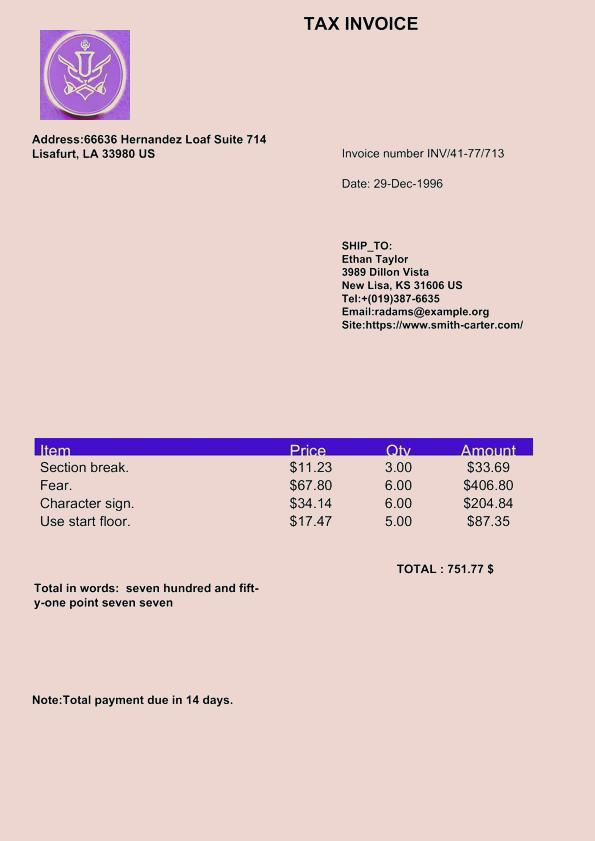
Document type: Invoice